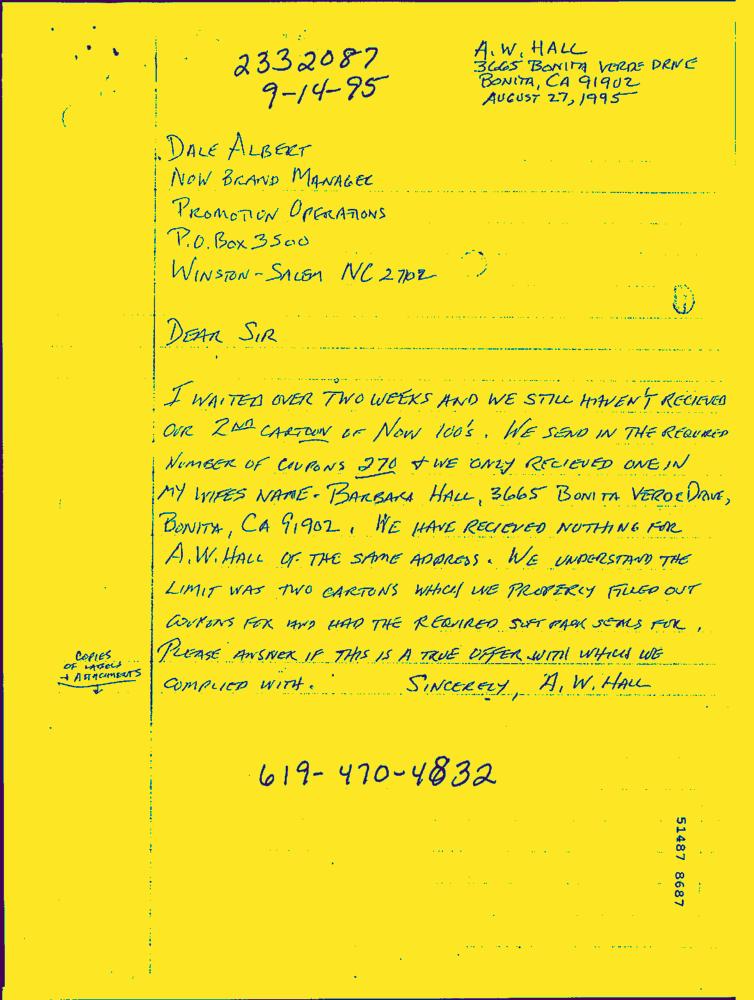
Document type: Hand-Written